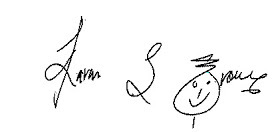
Signature of: karan singh grover